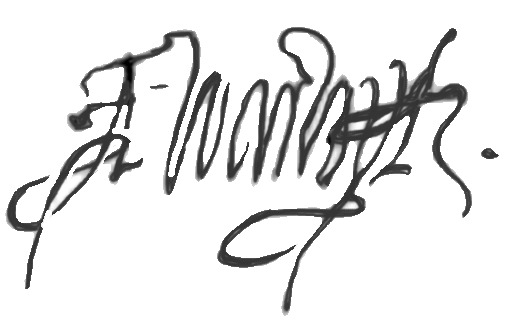
Signature of: ambrose dudley 3rd earl of warwick